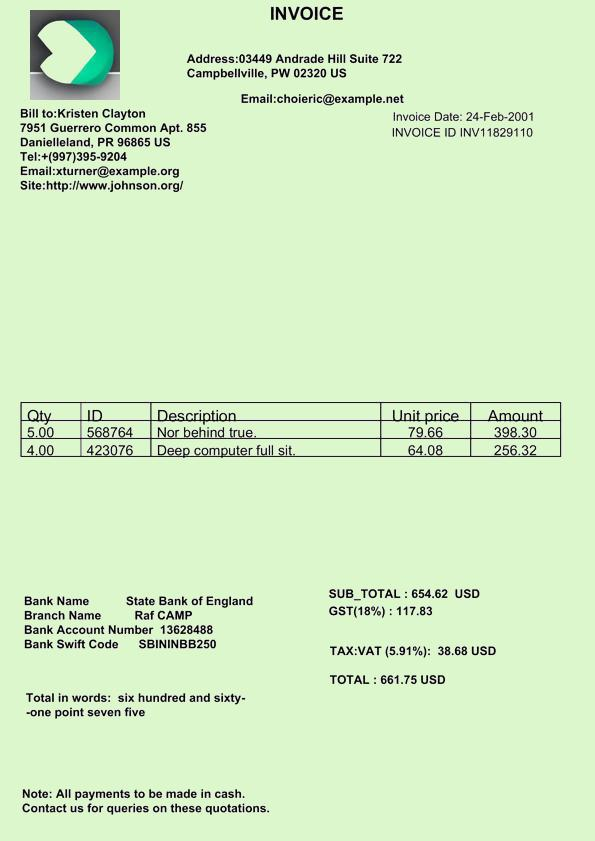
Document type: Invoice